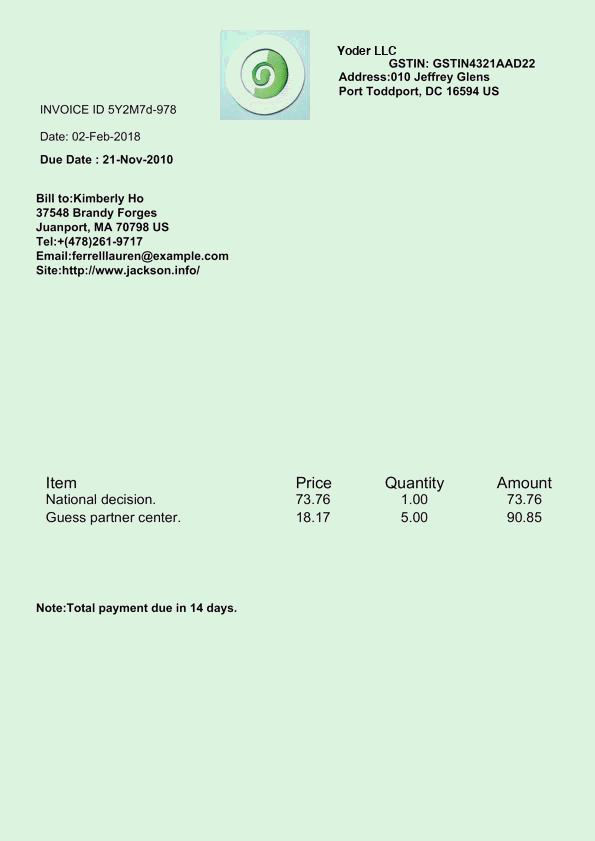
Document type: Invoice